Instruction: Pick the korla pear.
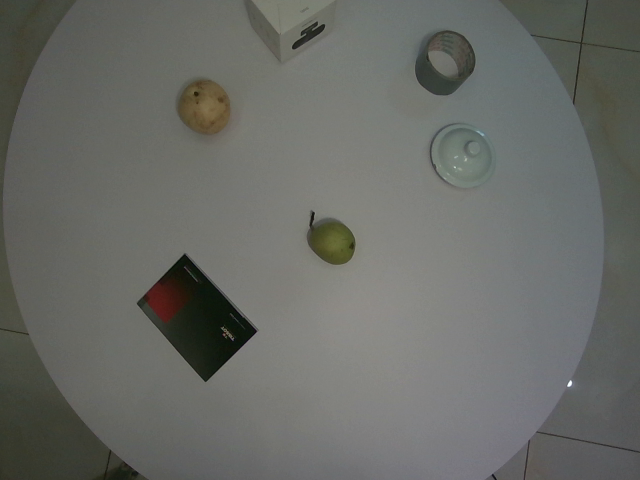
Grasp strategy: vertical